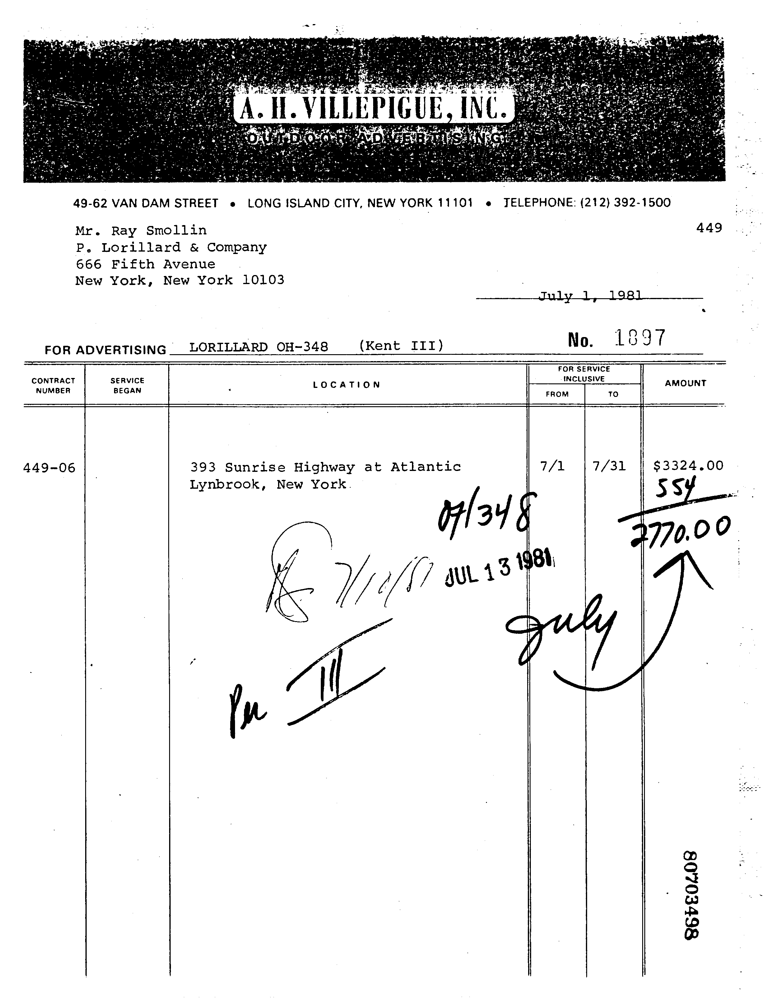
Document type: Invoice